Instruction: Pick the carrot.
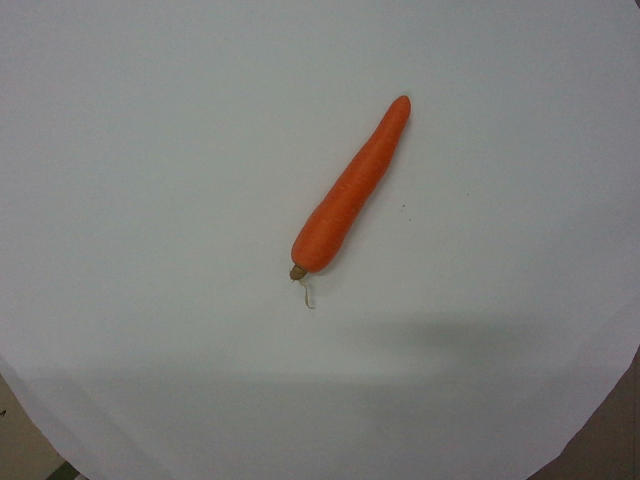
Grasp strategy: vertical